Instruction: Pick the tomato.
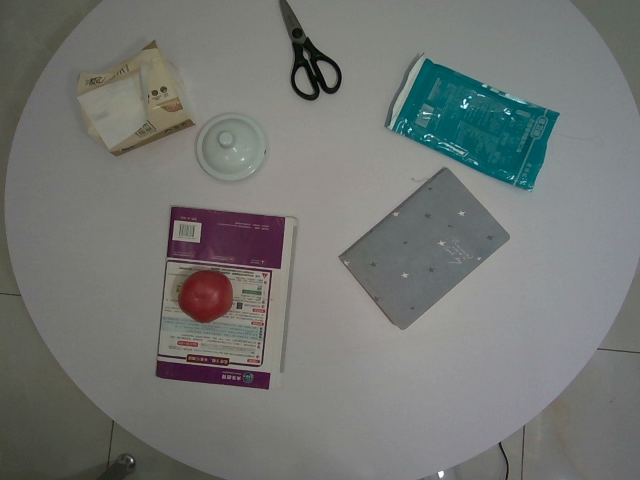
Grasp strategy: vertical